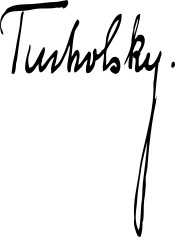
Signature of: kurt tucholsky